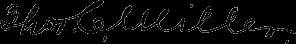
Signature of: thomas condit miller